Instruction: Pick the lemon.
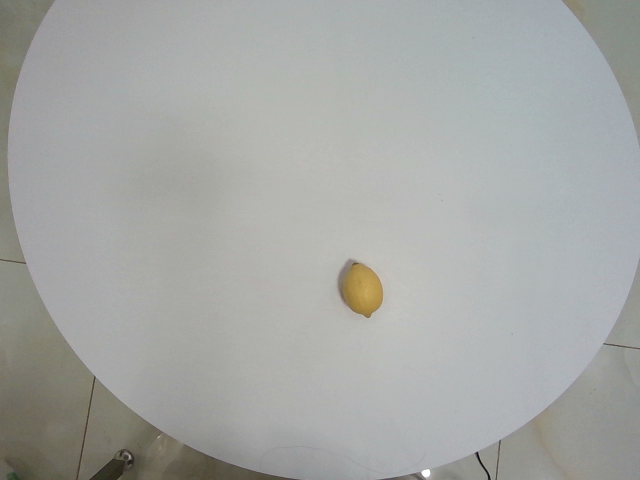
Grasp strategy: vertical